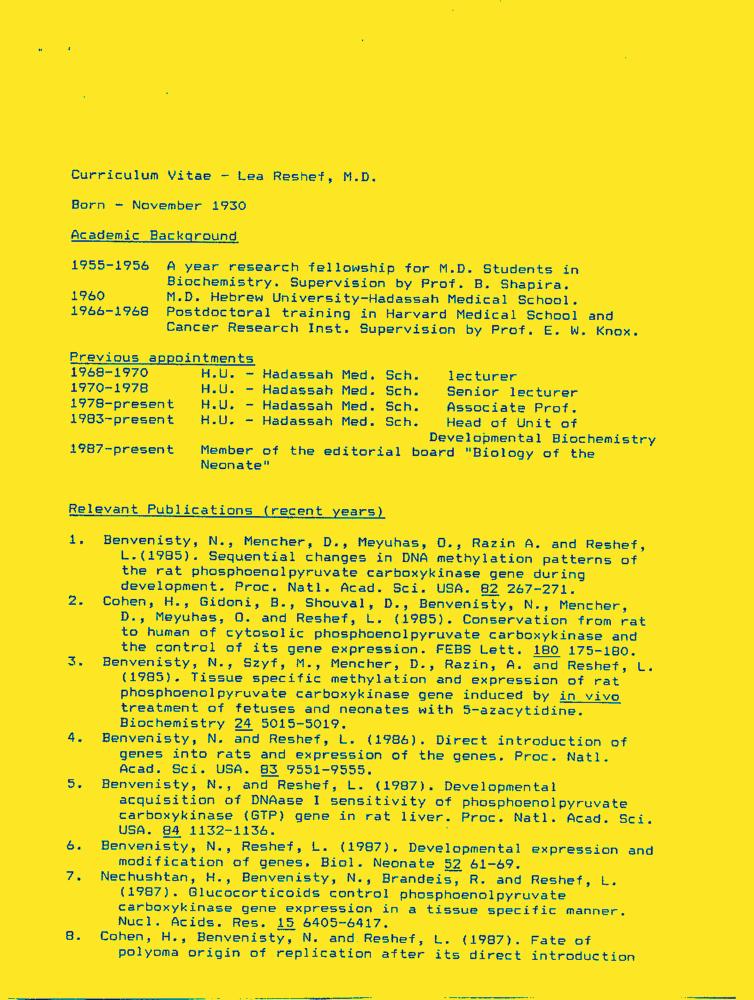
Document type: Resume-Doc